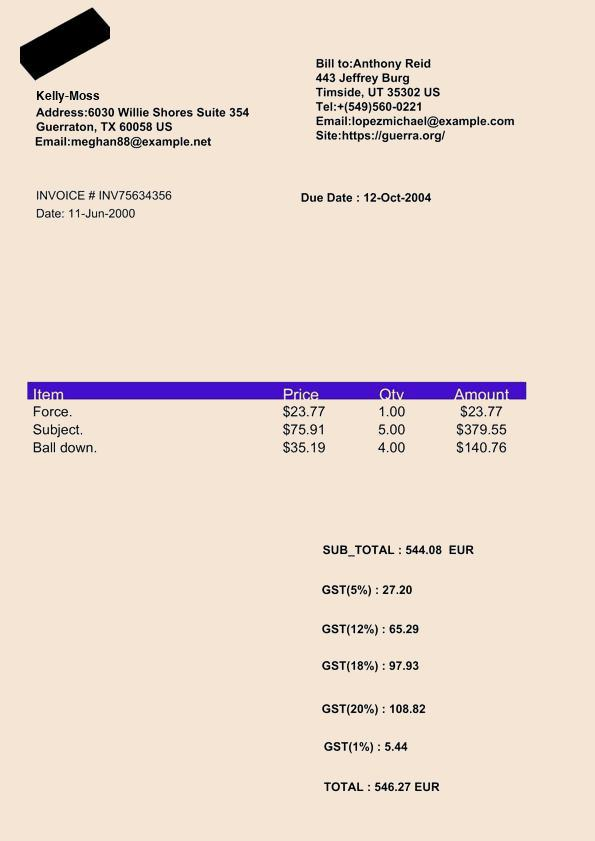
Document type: Invoice